Question: What do the imaging results show?
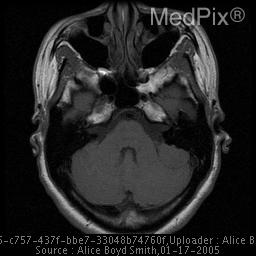
Answer: The imaging shows On non-contrast CT of the head a hyperdense mass was seen in the left CPA angle.  On MRI the mass was confirmed to be extraaxial and enhanced avidly. Axial T1 (TR 650 TE10) image demonstrates a mass in the left CP angle which is isointense to grey matter..